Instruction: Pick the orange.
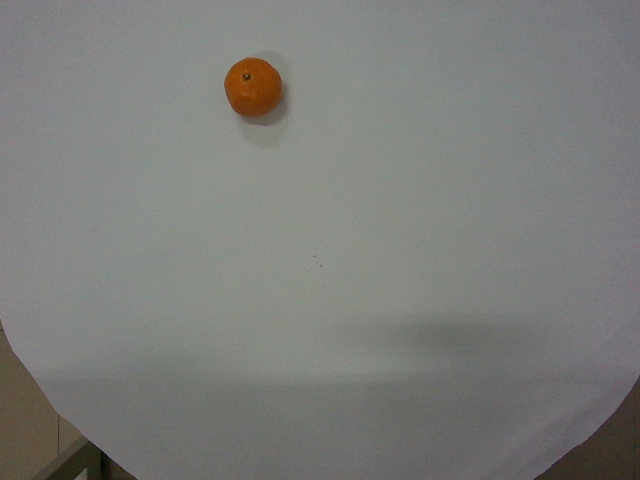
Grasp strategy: vertical